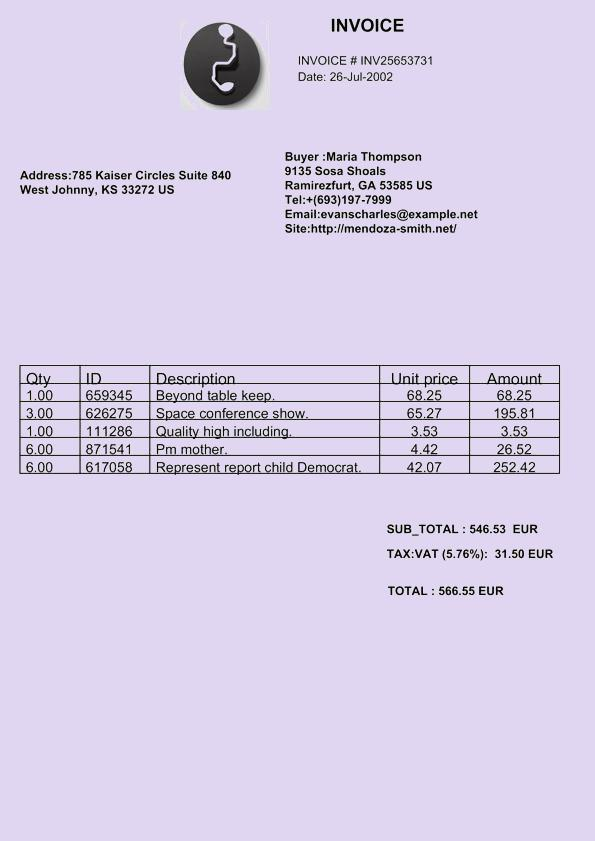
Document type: Invoice